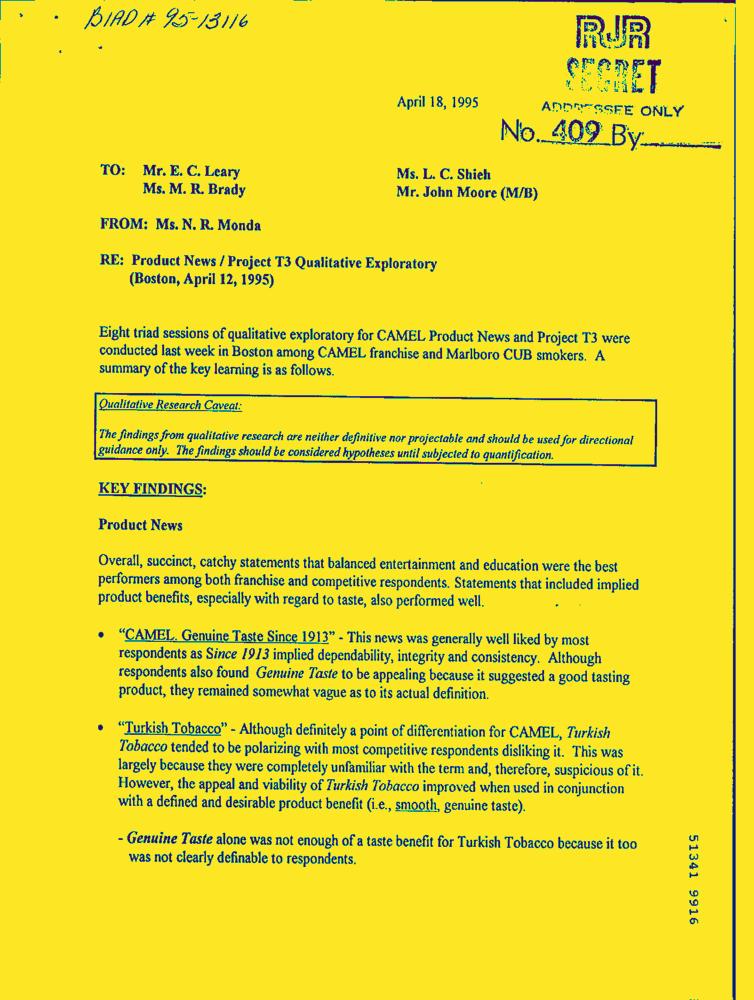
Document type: Letter-Doc